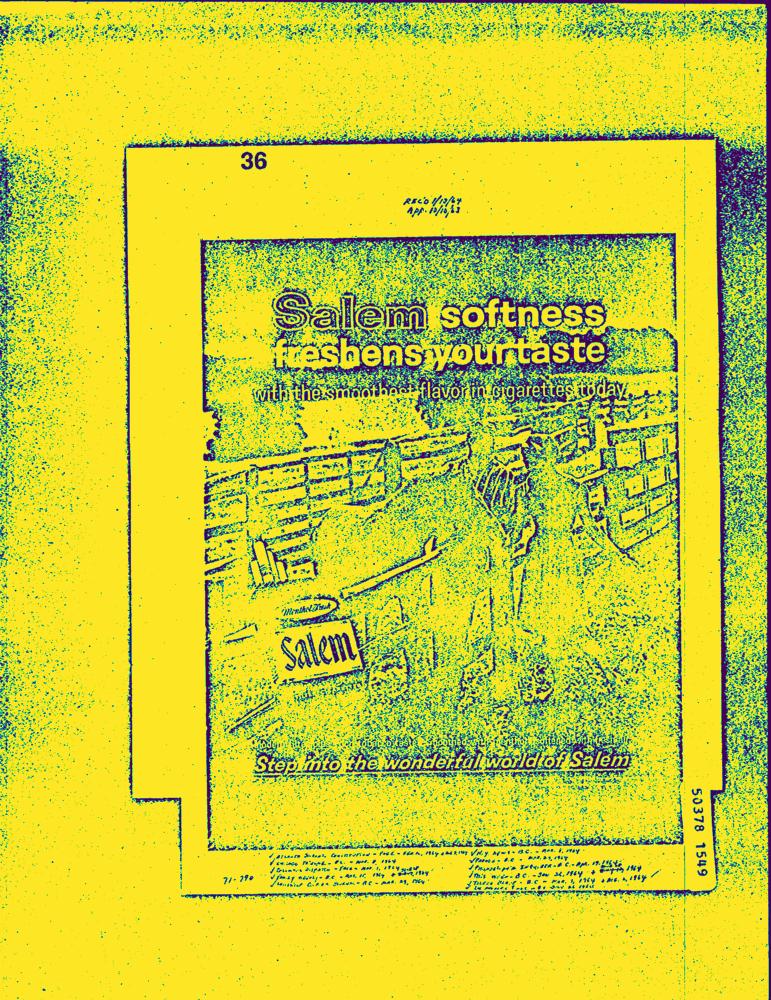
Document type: AD